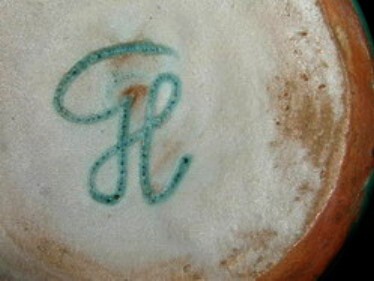
Signature of: lívia gorka